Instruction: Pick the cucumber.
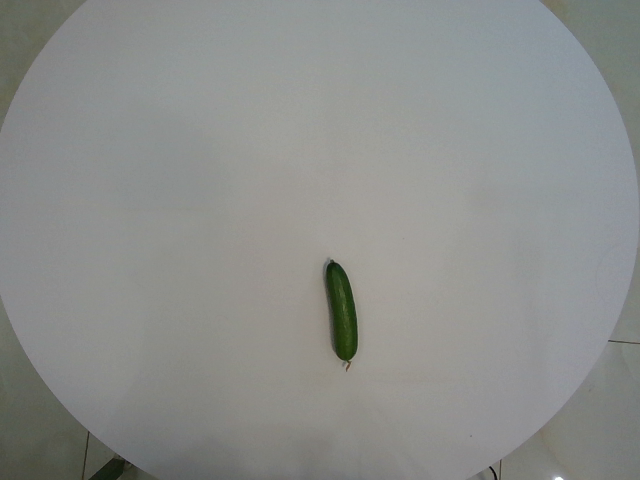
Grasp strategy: vertical